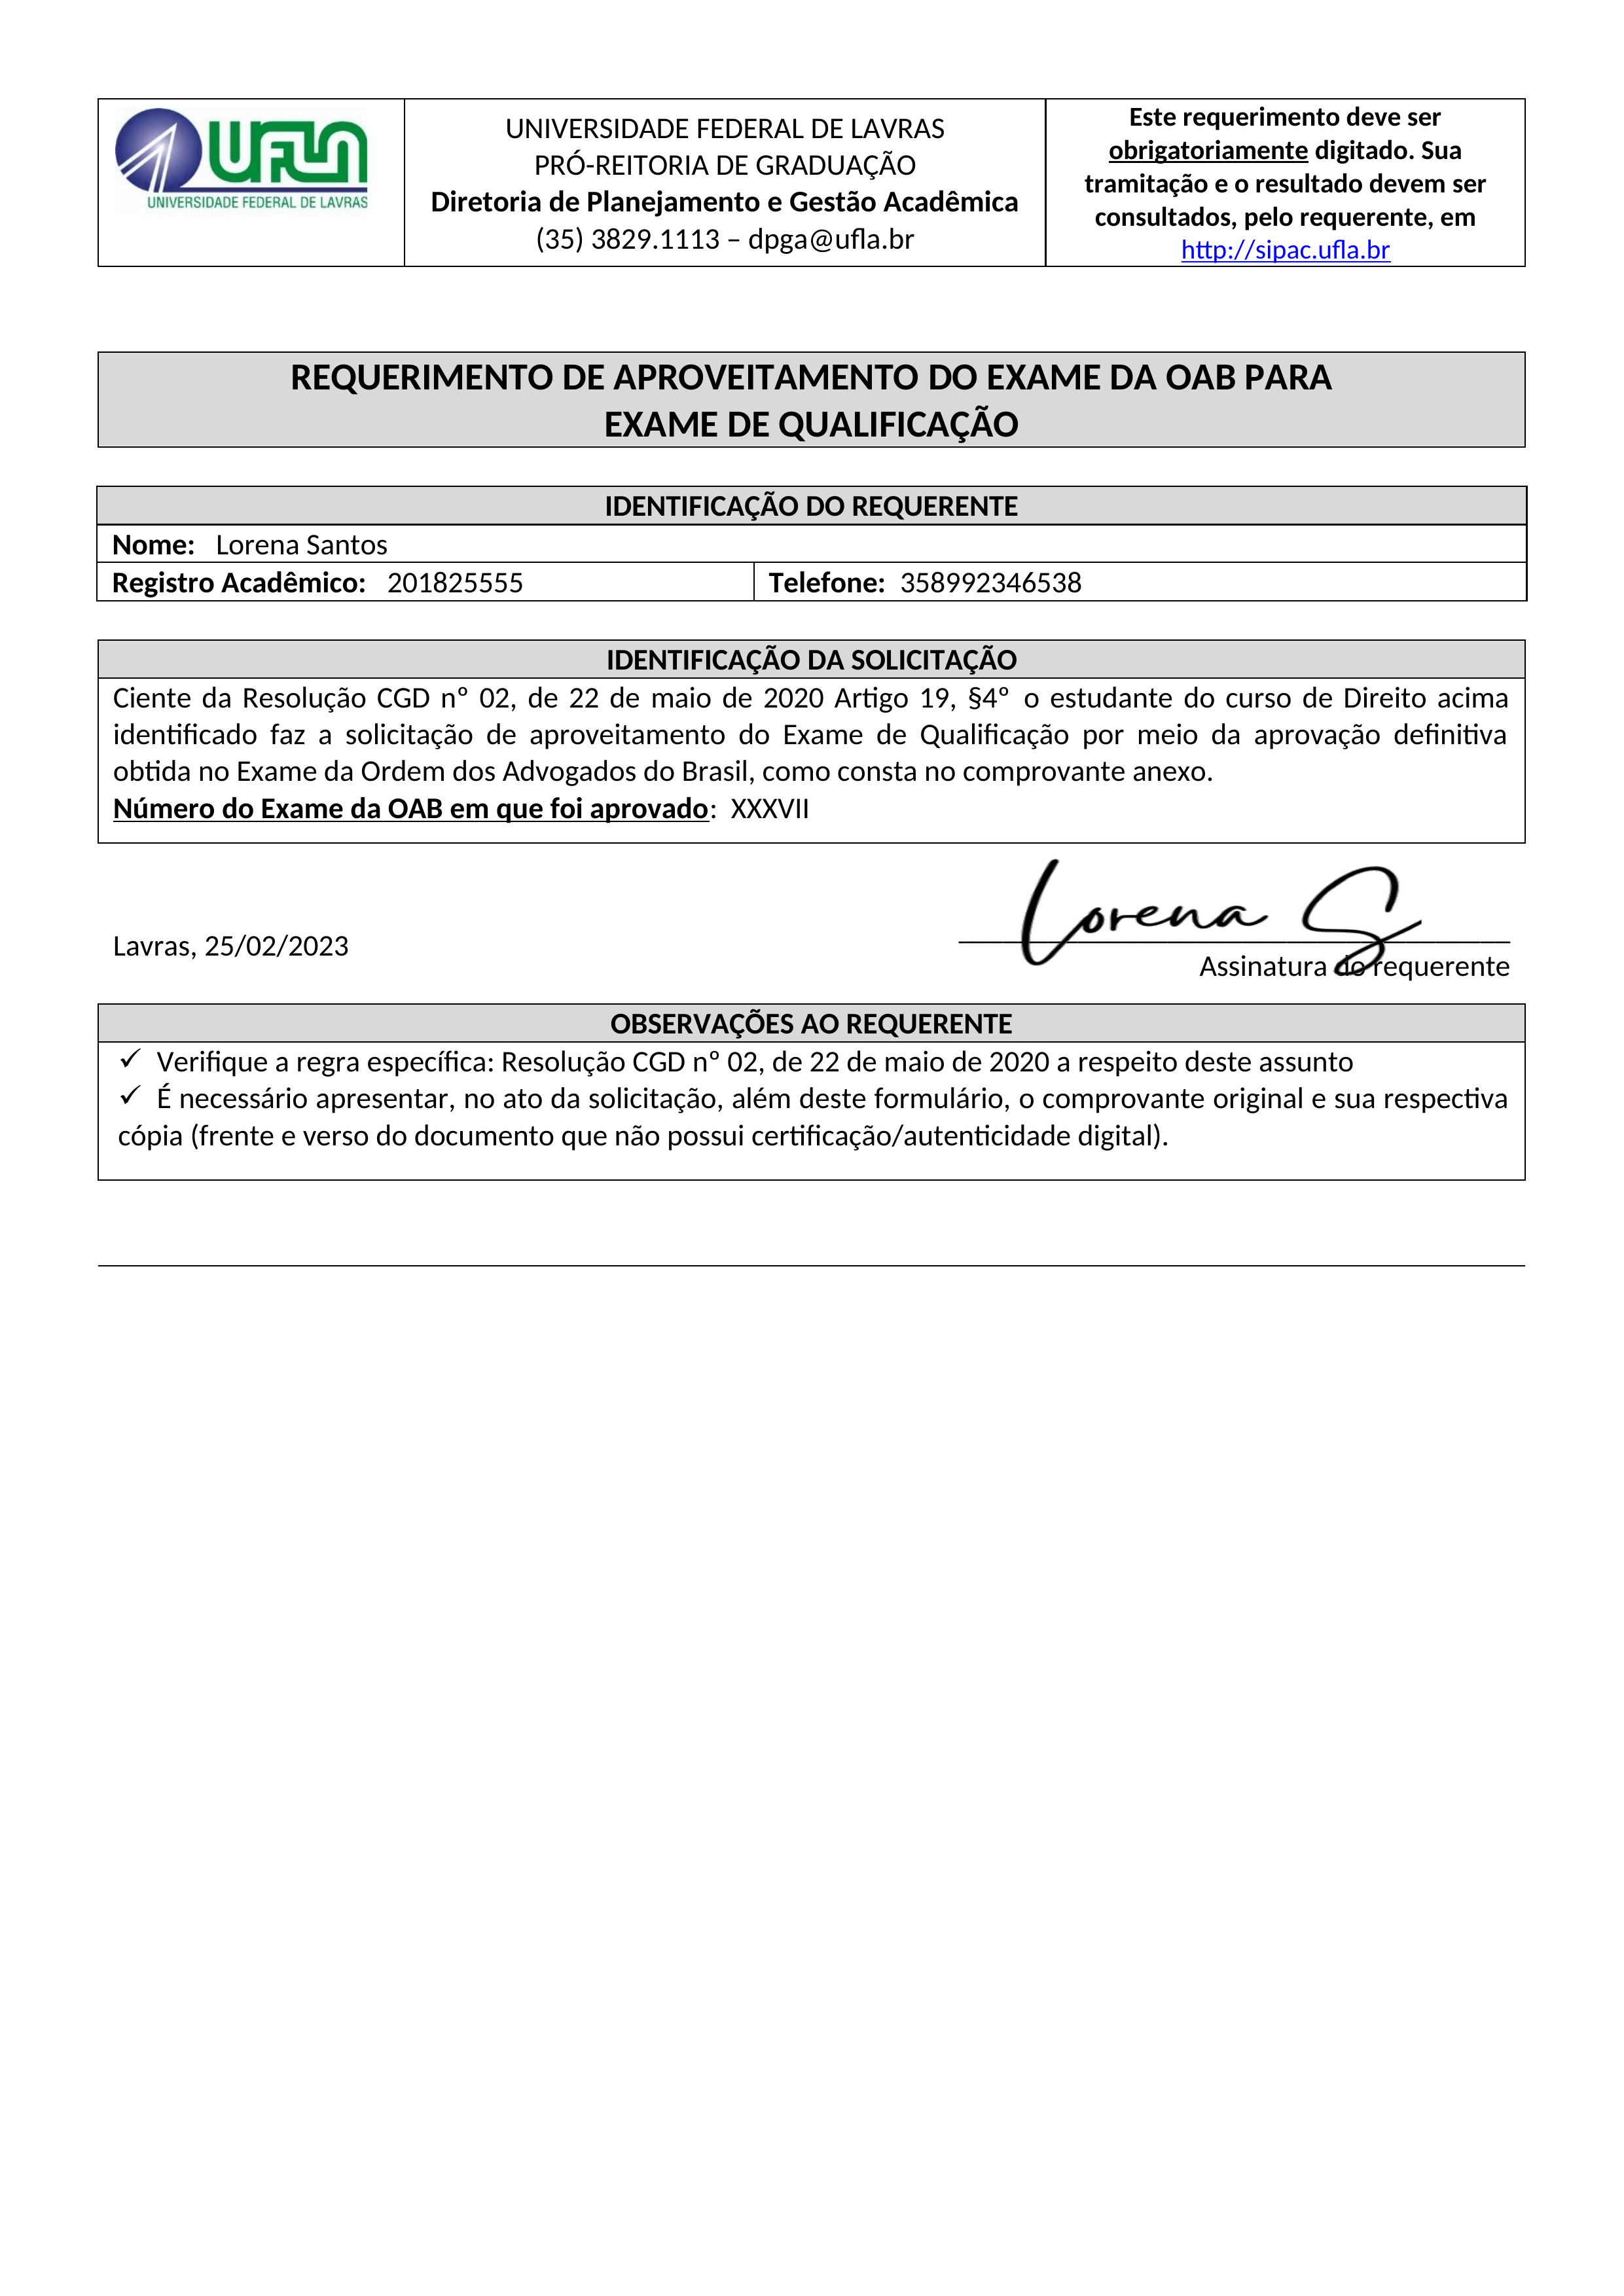
Este requerimento deve ser obrigatoriamente digitado. Sua tramitação e o resultado devem ser consultados, pelo requerente, em http://sipac.ufla.br
UNIVERSIDADE FEDERAL DE LAVRAS
UIalf)
PRÓ-REITORIA DE GRADUAÇÃO
Diretoria de Planejamento e Gestão Acadêmica
UNIVERSIDADE FEDERAL DE LAVRAS
(35) 3829.1113 - dpga@ufla.br
REQUERIMENTO DE APROVEITAMENTO DO EXAME DA OAB PARA EXAME DE QUALIFICAÇÃO
IDENTIFICAÇÃO DO REQUERENTE
Nome:
Lorena Santos
Registro Acadêmico:
201825555
Telefone:
358992346538
IDENTIFICAÇÃO DA SOLICITAÇÃO
Número do Exame da OAB em que foi aprovado:
XXXVII
Ciente da Resolução CGD nº 02, de 22 de maio de 2020 Artigo 19, 84º o estudante do curso de Direito acima identificado faz a solicitação de aproveitamento do Exame de Qualificação por meio da aprovação definitiva obtida no Exame da Ordem dos Advogados do Brasil, como consta no comprovante anexo.
Lavras, 25/02/2023
Assinatura do requerente
OBSERVAÇÕES AO REQUERENTE
“ Verifique a regra específica: Resolução CGD nº 02, de 22 de maio de 2020 a respeito deste assunto
Y É necessário apresentar, no ato da solicitação, além deste formulário, o comprovante original e sua respectiva cópia (frente e verso do documento que não possui certificação/autenticidade digital).